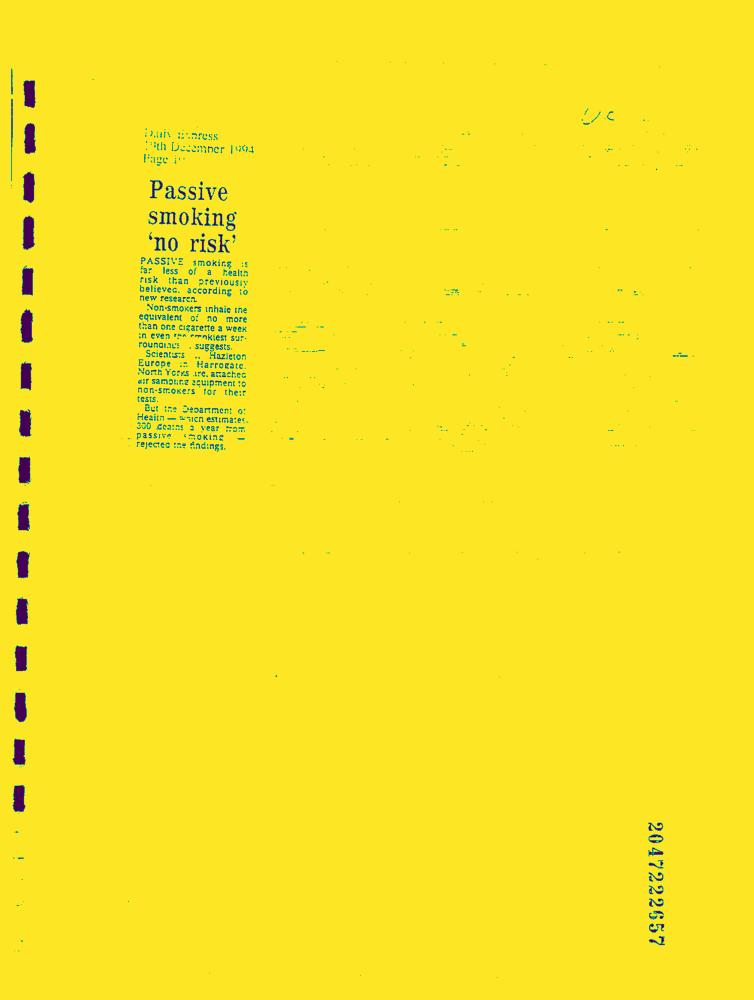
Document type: News-Article